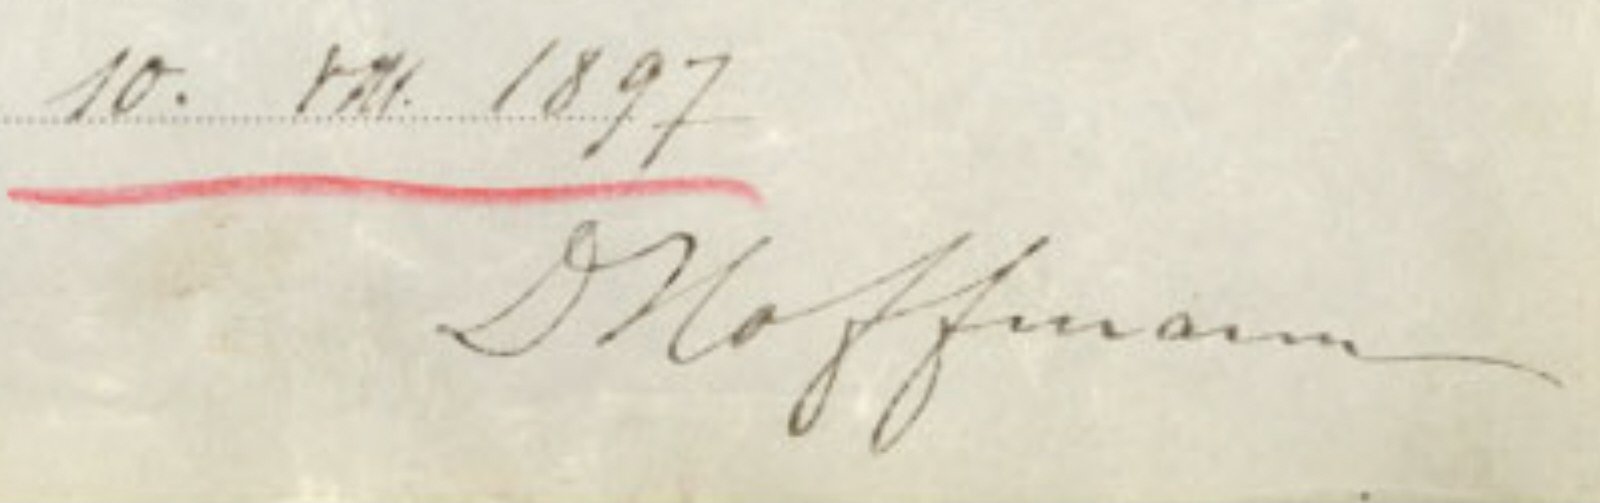
Signature of: felix hoffmann